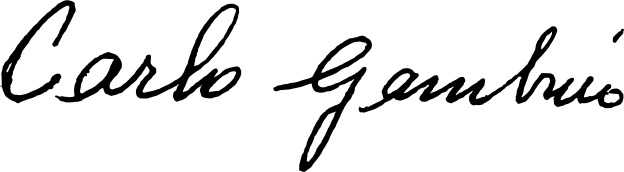
Signature of: carlo gambino